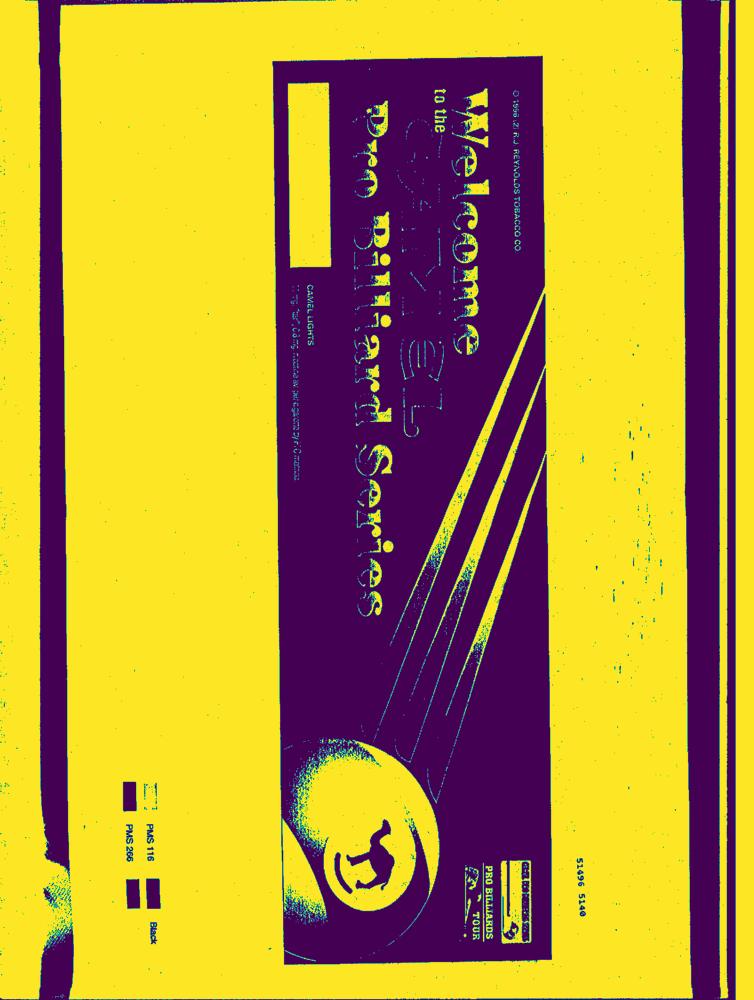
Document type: AD